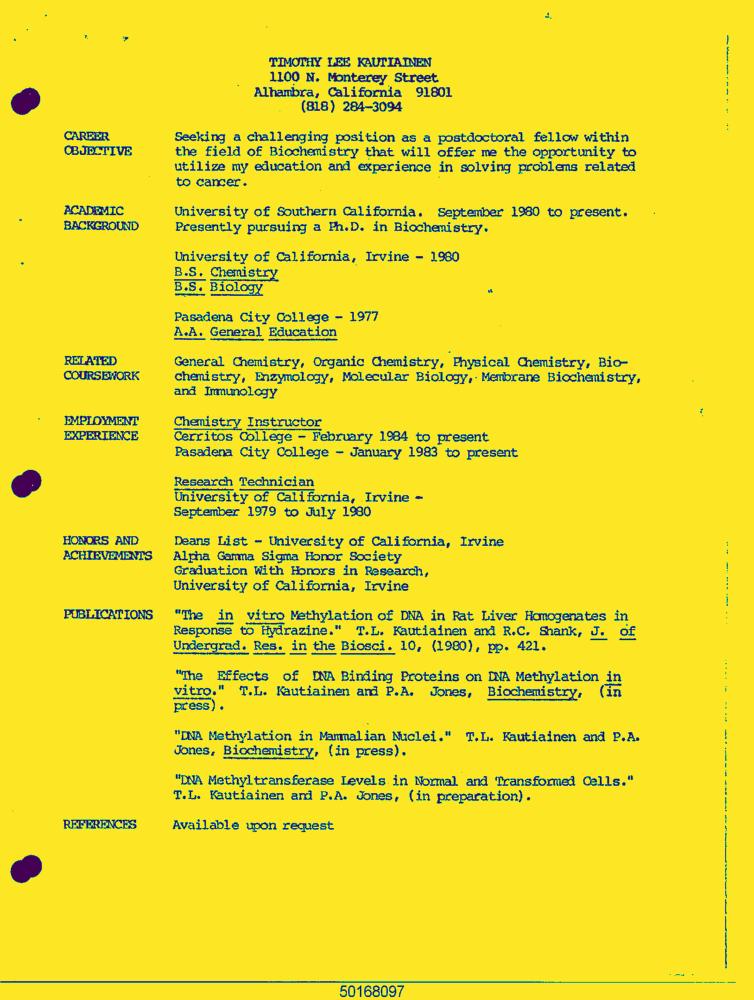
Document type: Resume-Doc